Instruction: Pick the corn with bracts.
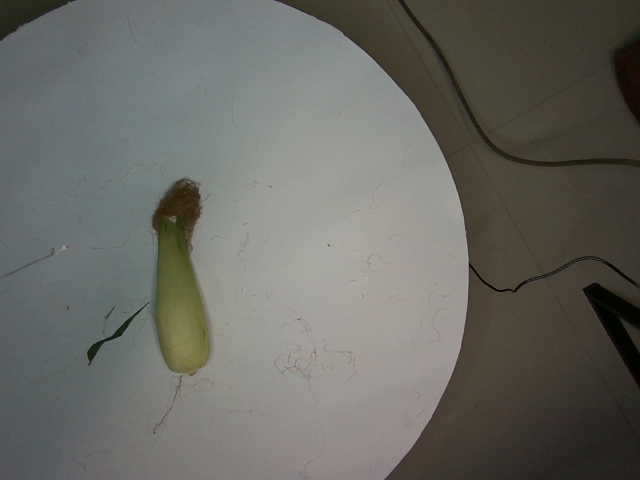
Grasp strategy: vertical